Question: In what way does the history help explain the case?
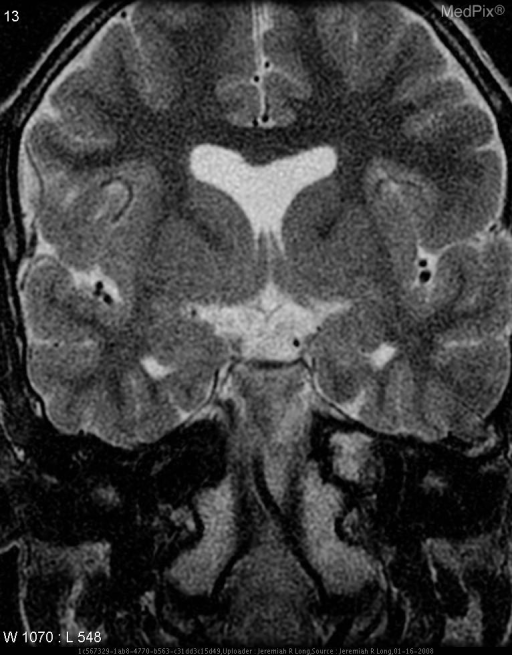
Answer: The patient's history of 10 year-old male with a known dignosis of septo-optic dysplasia. is key in understanding the case.